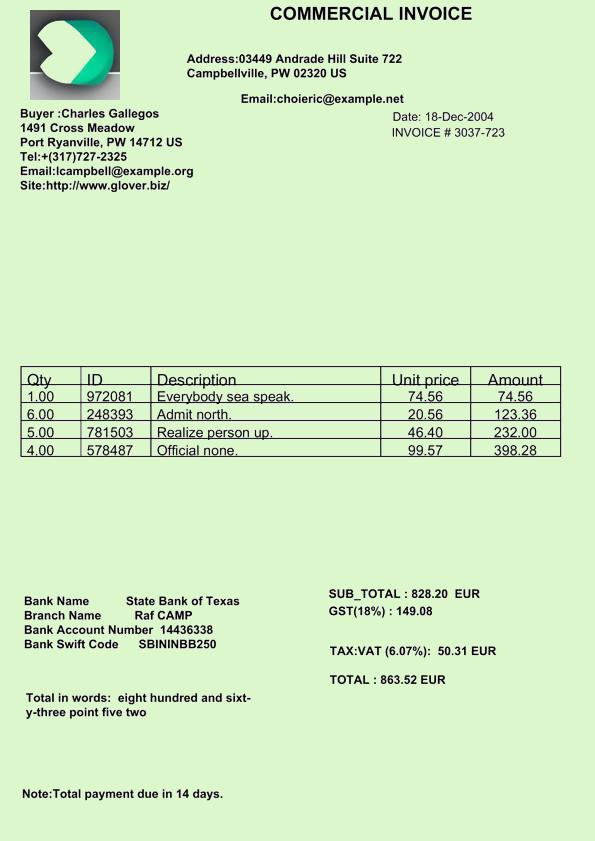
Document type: Invoice